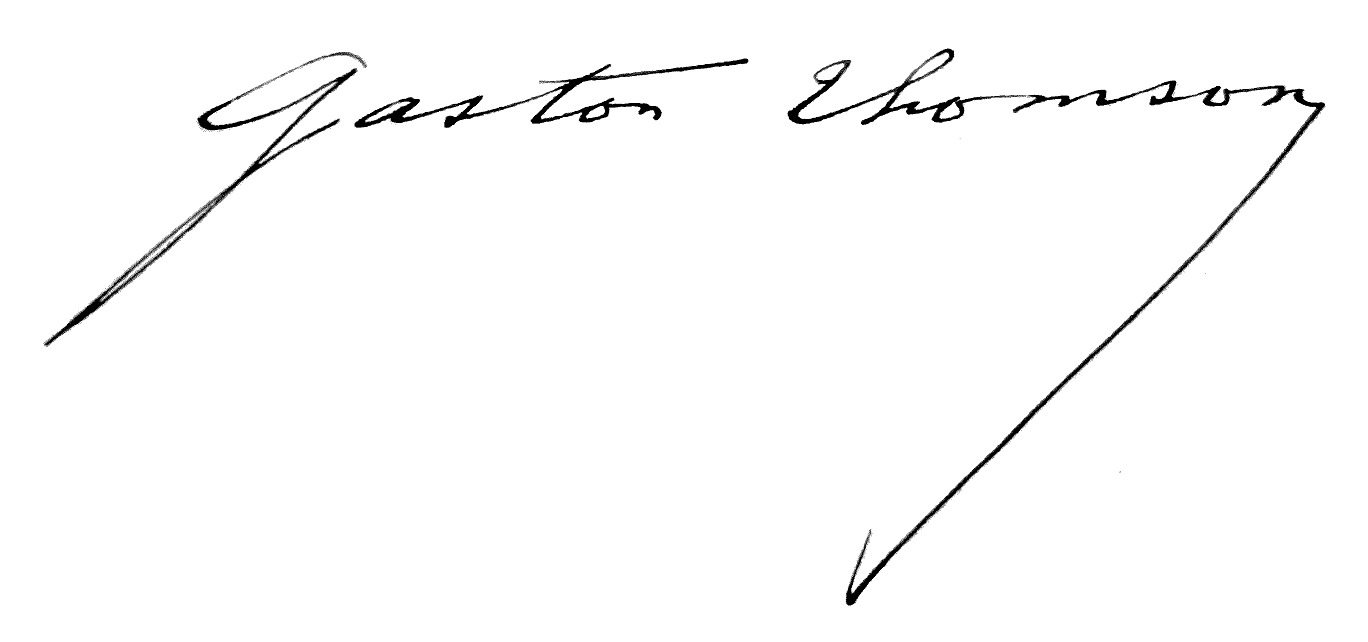
Signature of: gaston thomson